Question: Explain the disease:
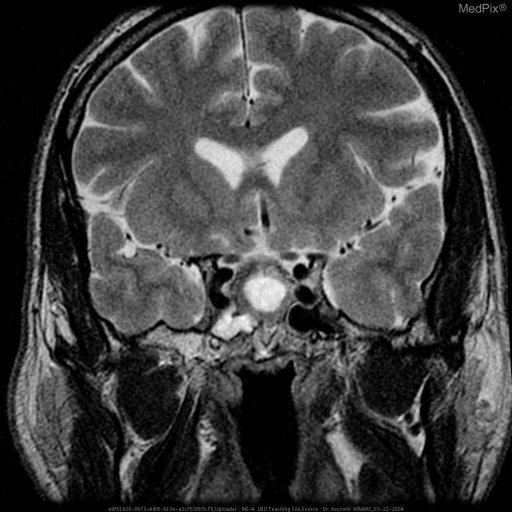
Answer: The disease is discussed as: An empty sella turcica results from arachnoid herniation through an incomplete diaphragma sellae. This syndrome may occur in the absence of a recognized pituitary tumor and is either primary, resulting from a congenital diaphragmatic defect which is thought to allow CSF pressure to enlarge the sella, or secondary, resulting from an injury to the diaphragm by pituitary surgery, radiation, or infarction.

Primary empty sella syndrome usually occurs in obese, multiparous, hypertensive women who experience headaches but have no underlying neurologic disorders. Pituitary function is usually normal, but occasionally the PRL level is increased and GH reserve is reduced.

Secondary empty sella syndrome is observed in patients with otherwise benign cerebrospinal fluid hypertension and in patients with a loss of pituitary function from apoplexy or surgical therapy. Abnormal GH, PRL, or ACTH secretion may persist in such patients.

The diagnosis is confirmed with MRI or CT. No treatment is necessary for the primary condition, whereas correction of the underlying cause is necessary for the secondary form.

=================================================
http://www.ohiohealth.com/healthreference/reference/images/image_popup/ans7_pituitary_gland.jpg

=================================================
http://www.roentgenpraxis-paderborn.de/fallsammlung/kopf/empty_sella.htm

=================================================
http://www.ohiohealth.com/healthreference/reference/4942AF41-96A2-4882-AE691797FB10B6C4.htm?category=questions

=================================================